Question: What is the earliest payment due date mentioned in the document?
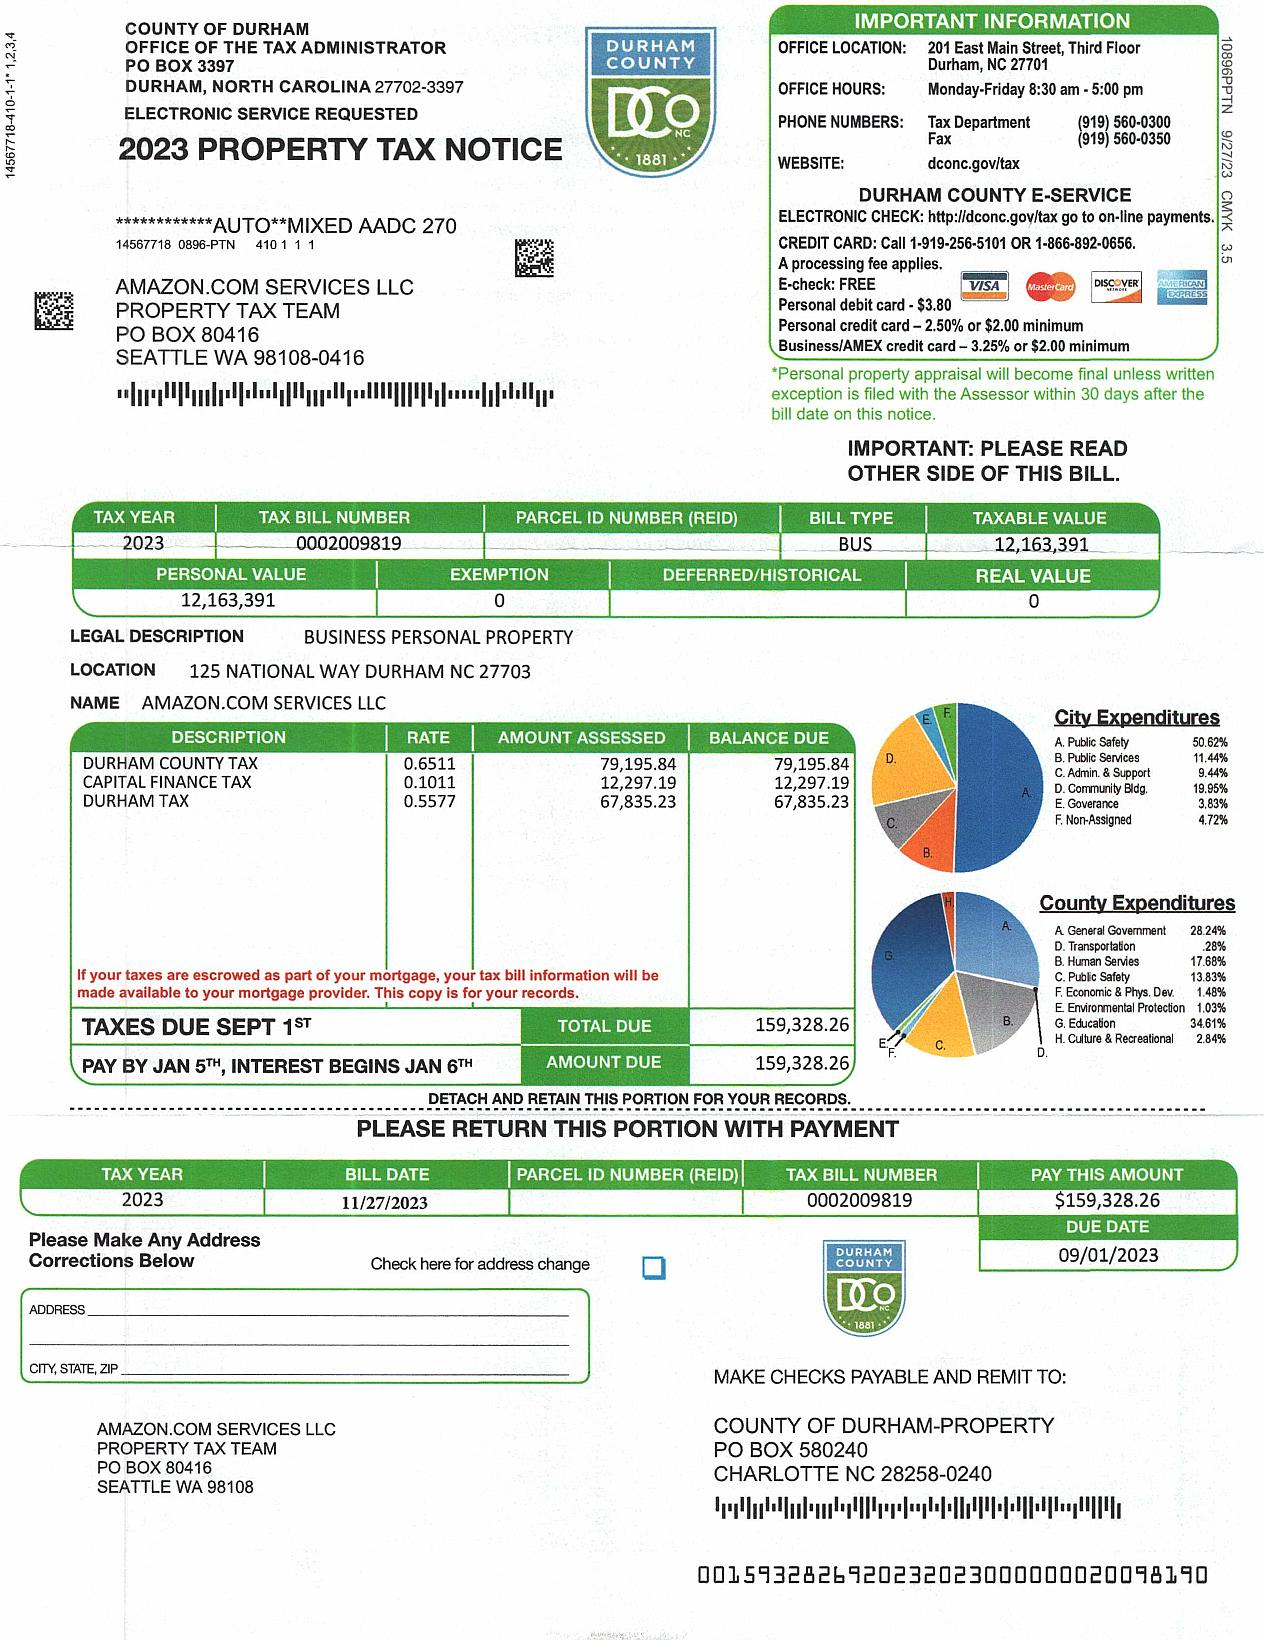
Answer: "SEPT 1ST"